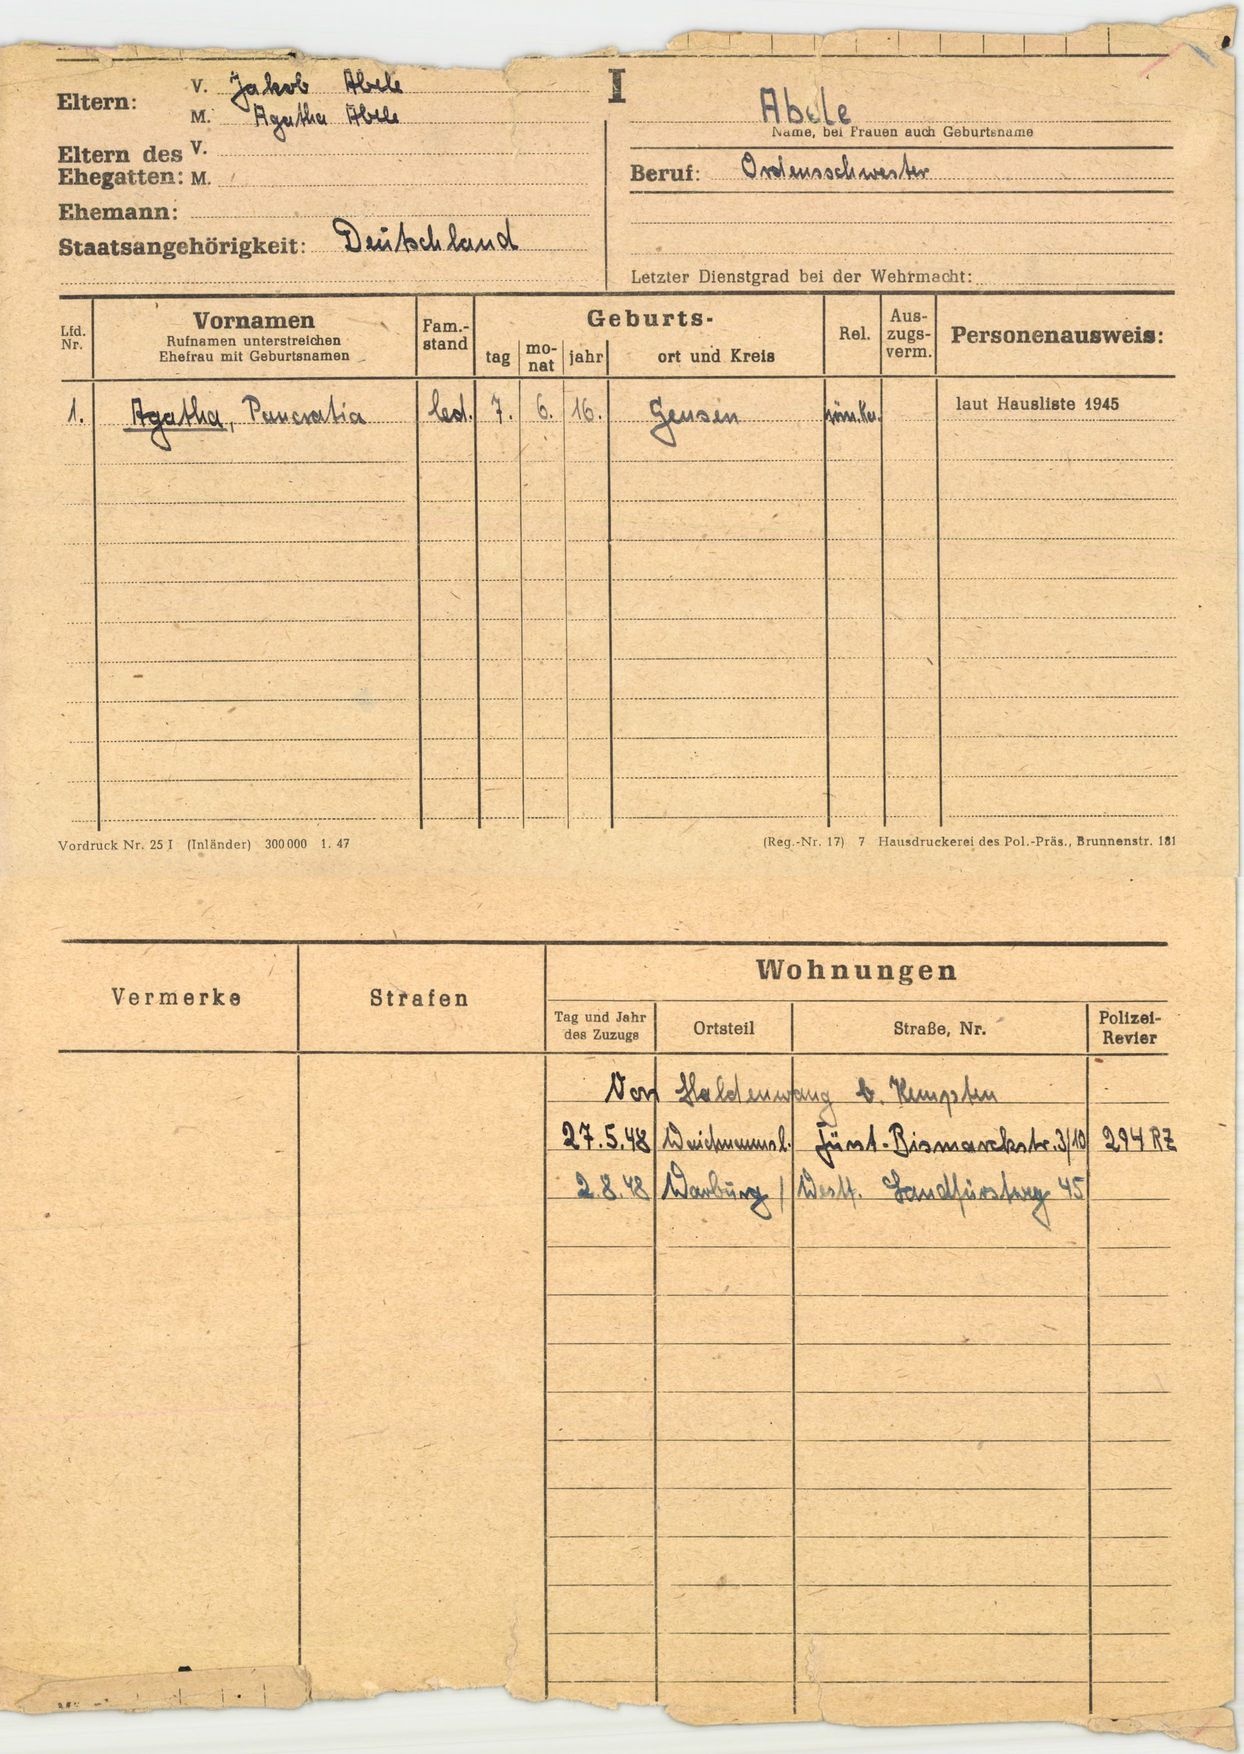
Abele